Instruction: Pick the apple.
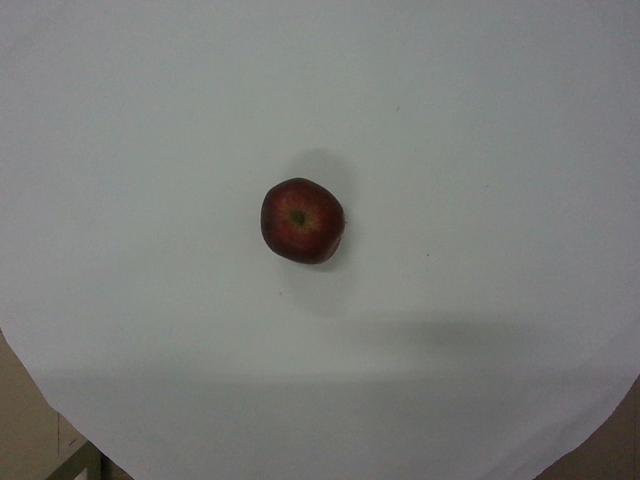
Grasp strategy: vertical